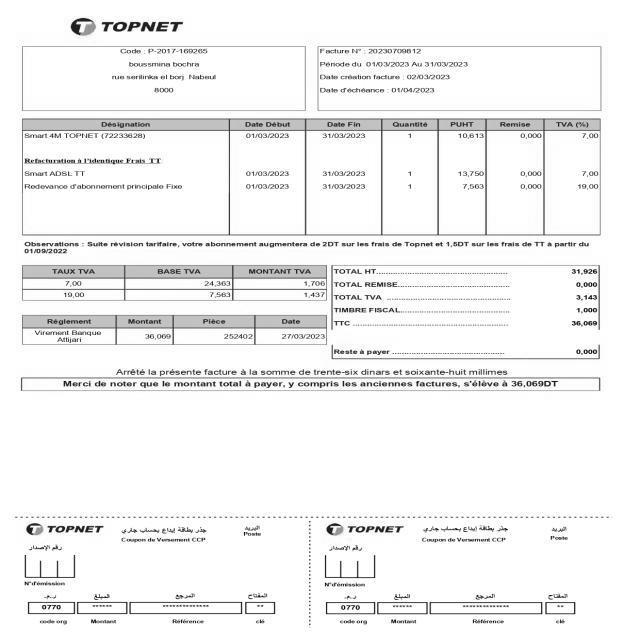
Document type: Invoice